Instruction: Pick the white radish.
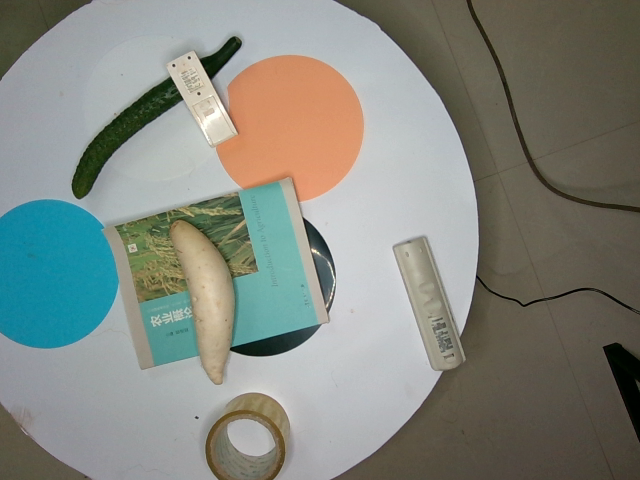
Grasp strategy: vertical